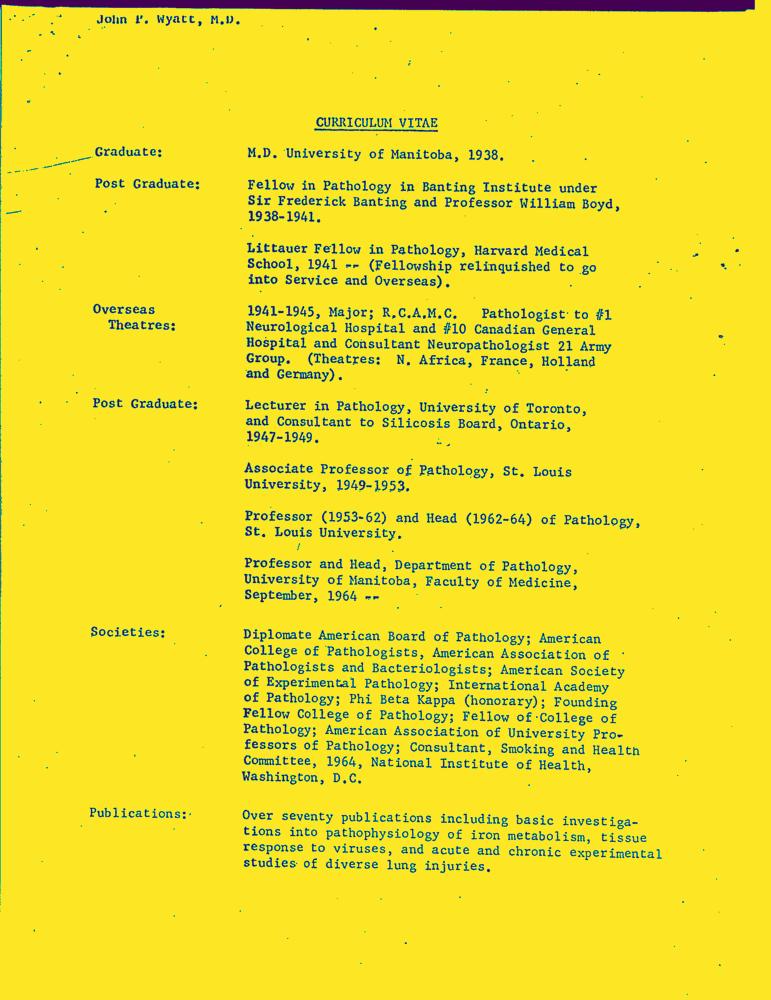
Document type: Resume-Doc